Question: What is the estimated tax bill amount according to the document?
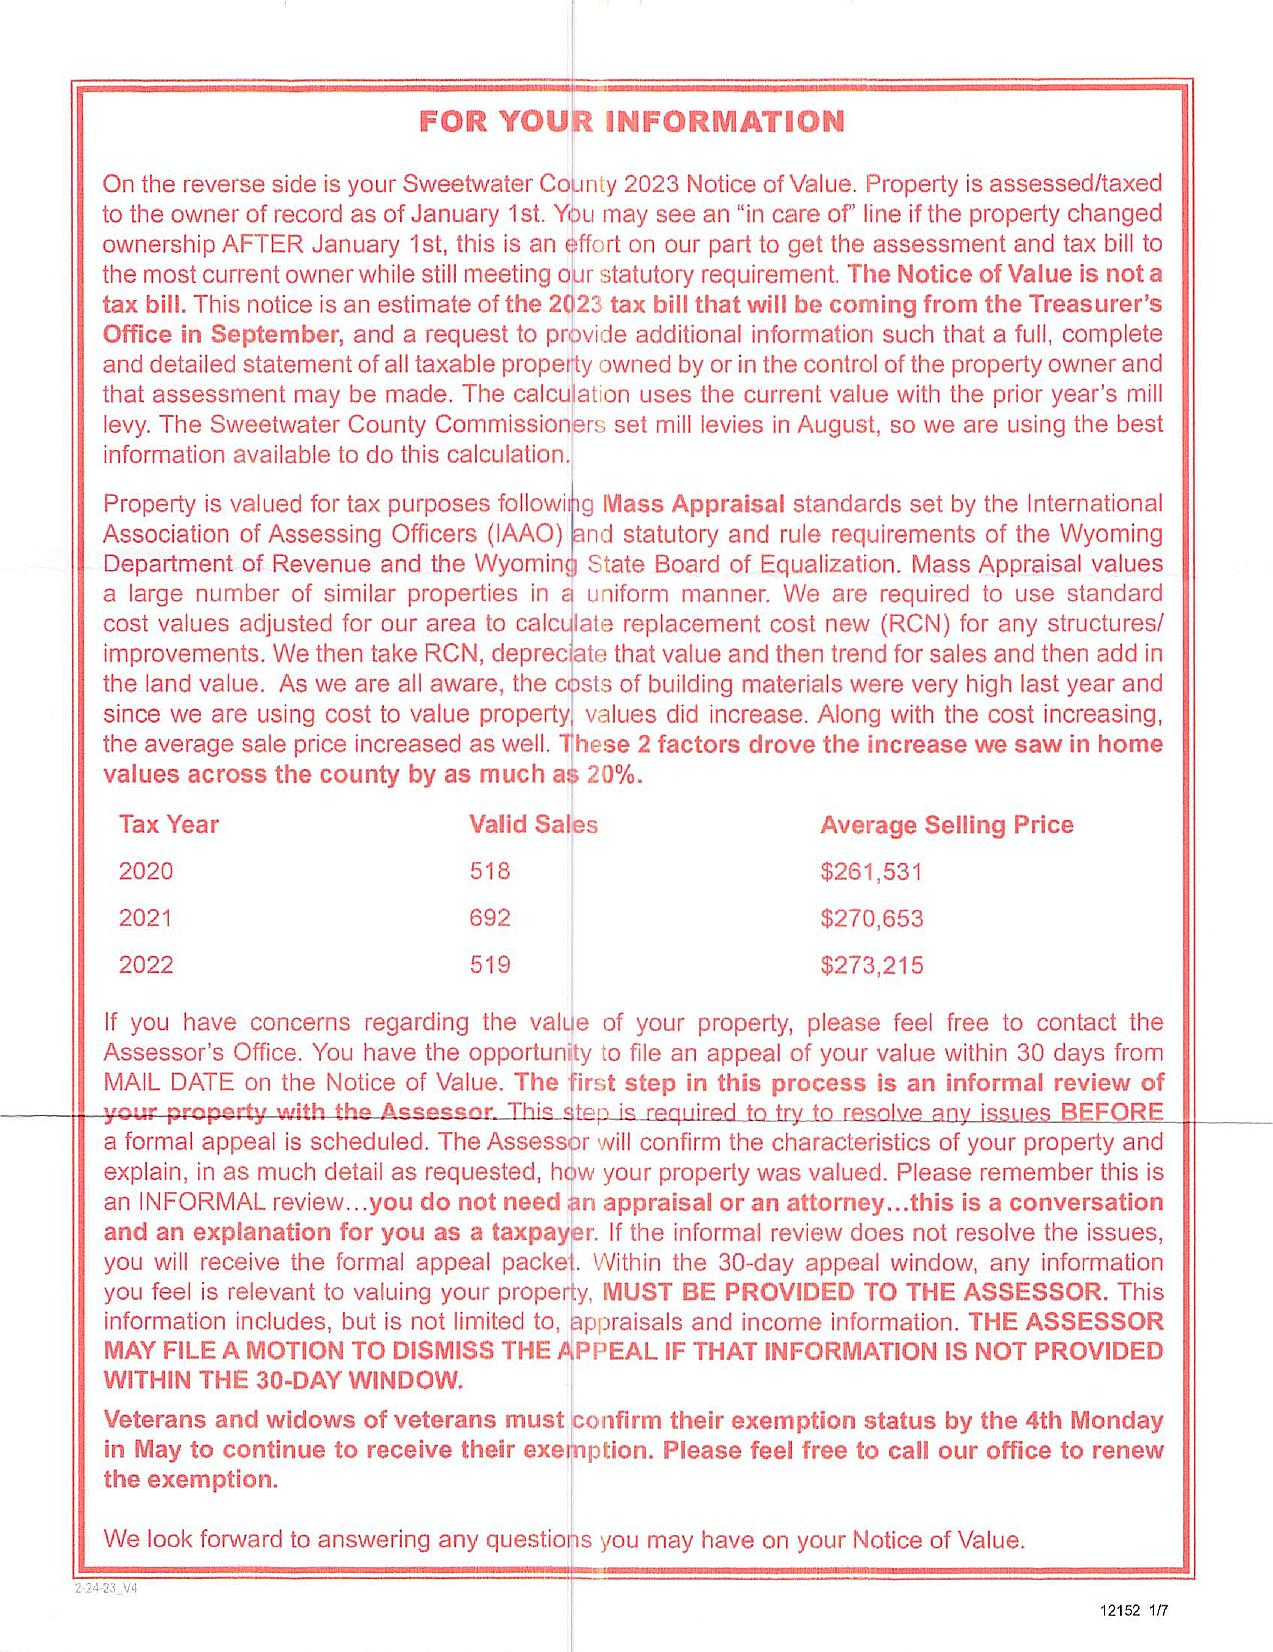
Answer: "2023 tax bill that will be coming from the Treasurer's Office in September"